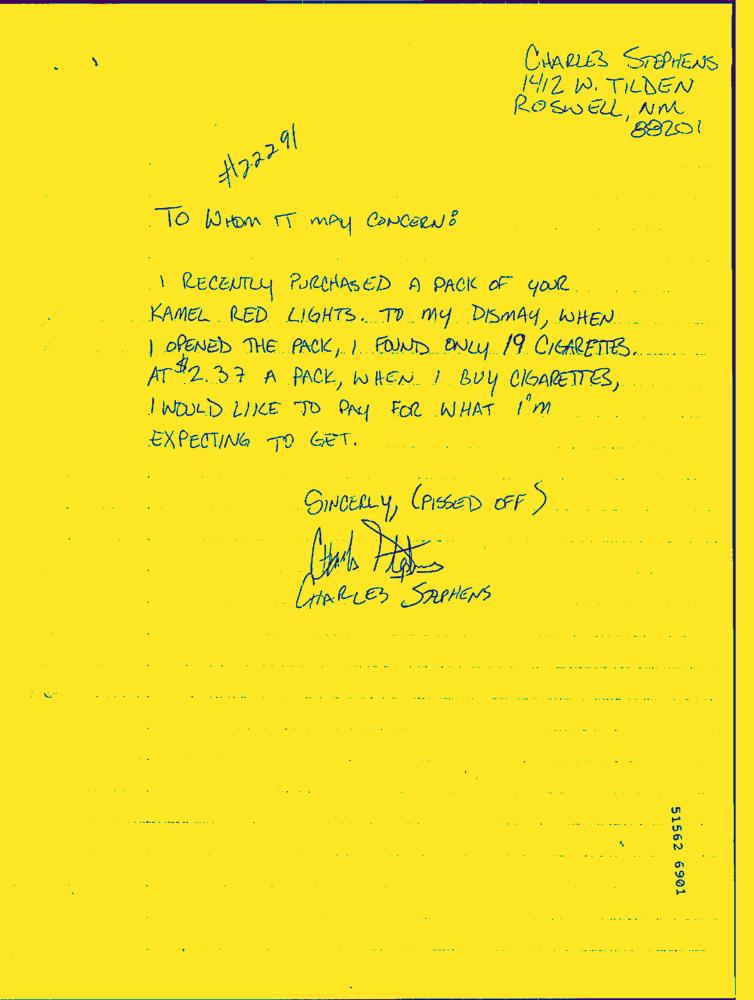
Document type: Hand-Written